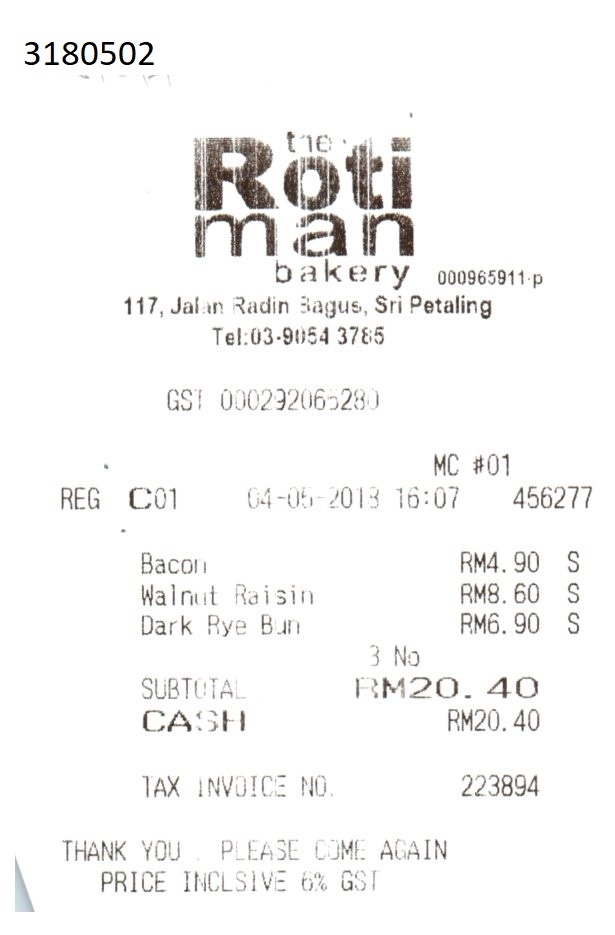
3180502
THE
ROTI
MAN
BAKERY
000965911·P
117, JALAN RADIN BAGUS, SRI PETALING
TEL:03-9054 3785
GST 000292065280
MC #01
REG
C01
04-05-2018 16:07
456277
BACON
RM4.90
S
WALNUT RAISIN
RM8.60
S
DARK RYE BUN
RM6.90
S
3 NO
SUBTOTAL
RM20.40
CASH
RM20.40
TAX INVOICE NO.
223894
THANK YOU
PLEASE COME AGAIN
PRICE INCLSIVE 6% GST